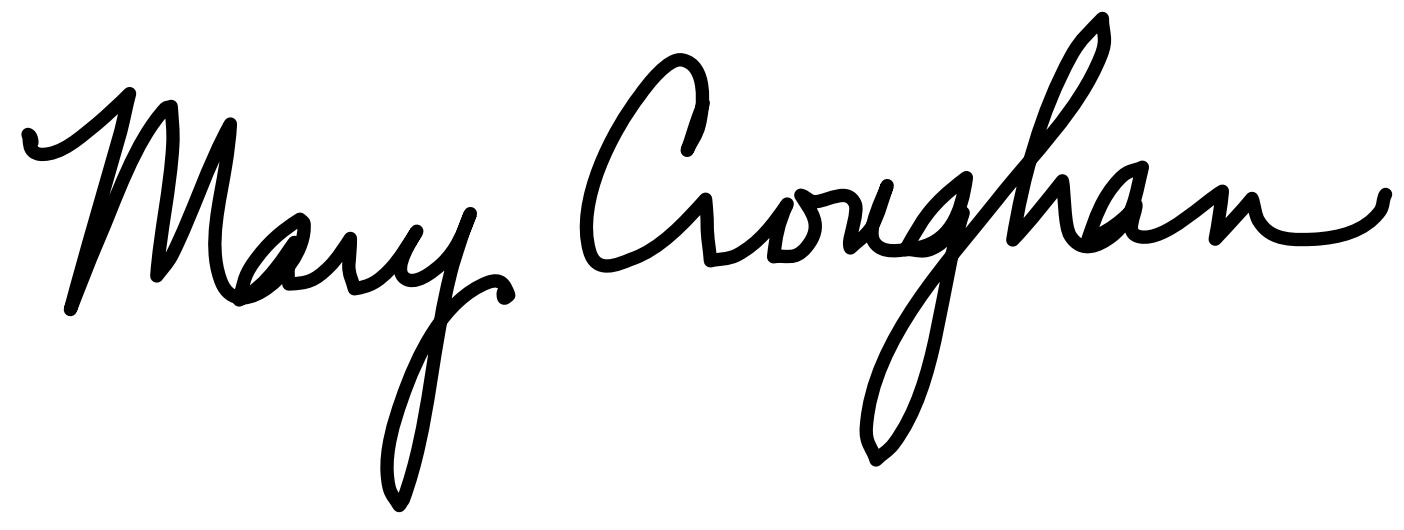
Signature of: mary croughan